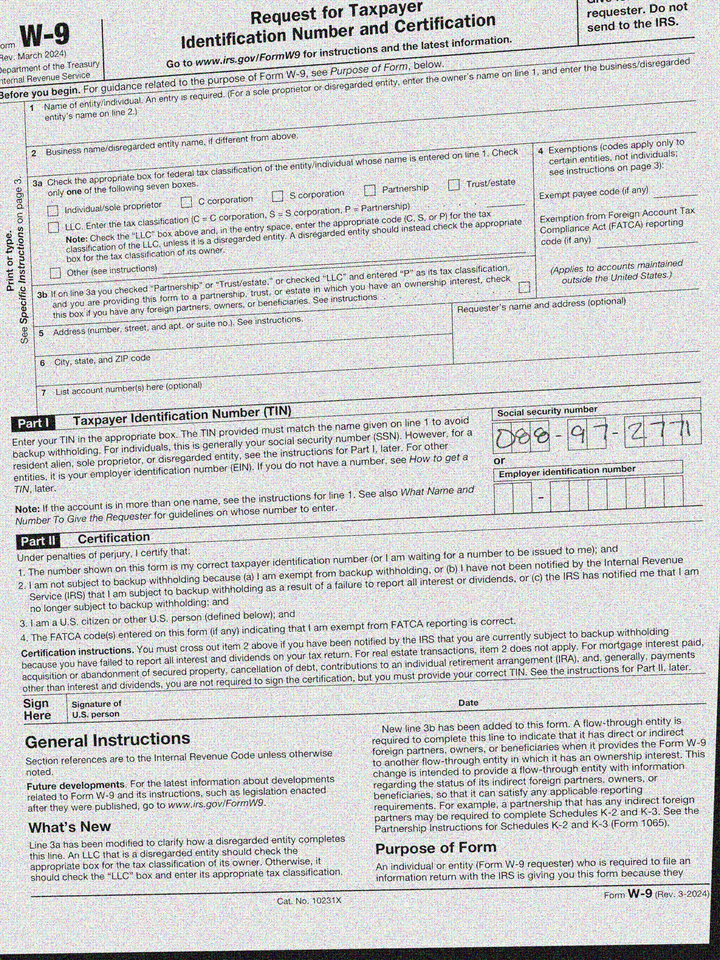
cbx: no
ssn: 088972771